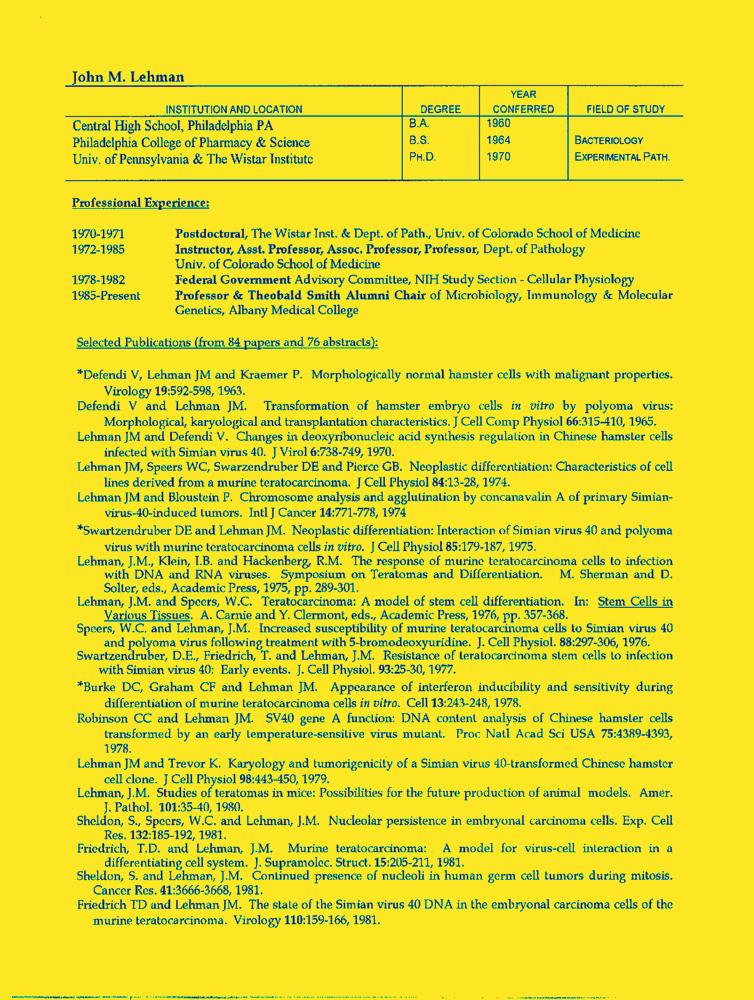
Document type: Resume-Doc